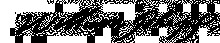
Signature of: william phips